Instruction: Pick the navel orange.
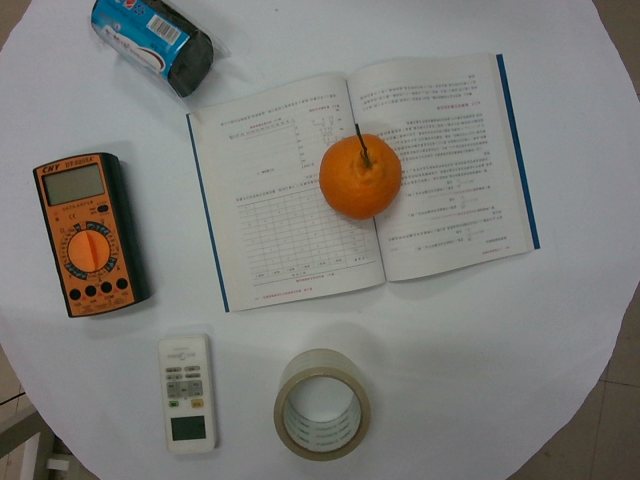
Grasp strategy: vertical